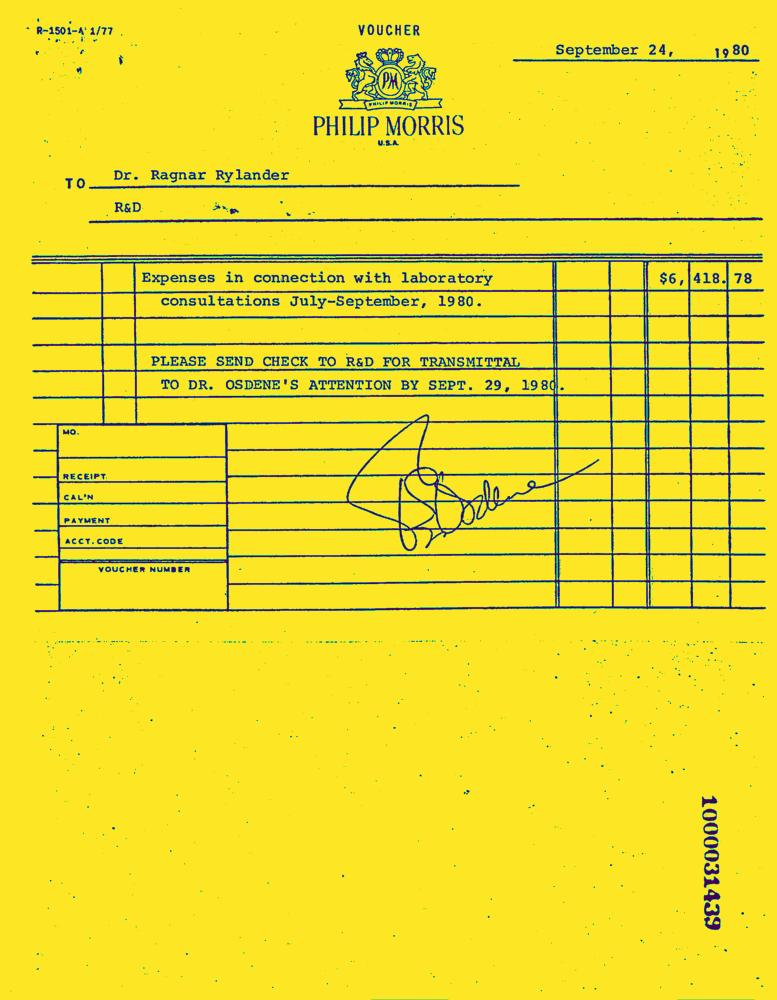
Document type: Invoice-Doc